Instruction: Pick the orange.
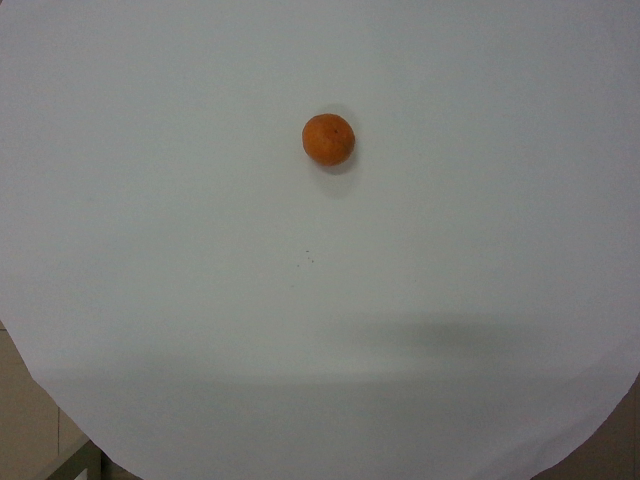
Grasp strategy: vertical